Question: What is the main concern?
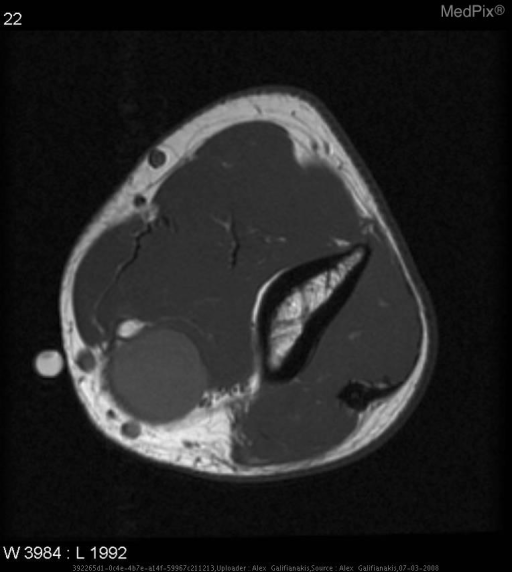
Answer: The findings suggest Radiographic examination demonstrates a rounded soft tissue mass in the medial aspect of the elbow.
MRI findings include a T2 hyperintense fusiform tumor.  On T1 weighted imaging, the mass is homogenous and isointense to muscle.  The tumor strongly enhances follwing Gadolinium administration.  Note that this infiltrating mass is contiguous with the nerve.. T1WI  non contrast image demonstrates a homogeneous mass, isointense to muscle.. The patient might have a history of 52 year-old-male presents with medial elbow pain..